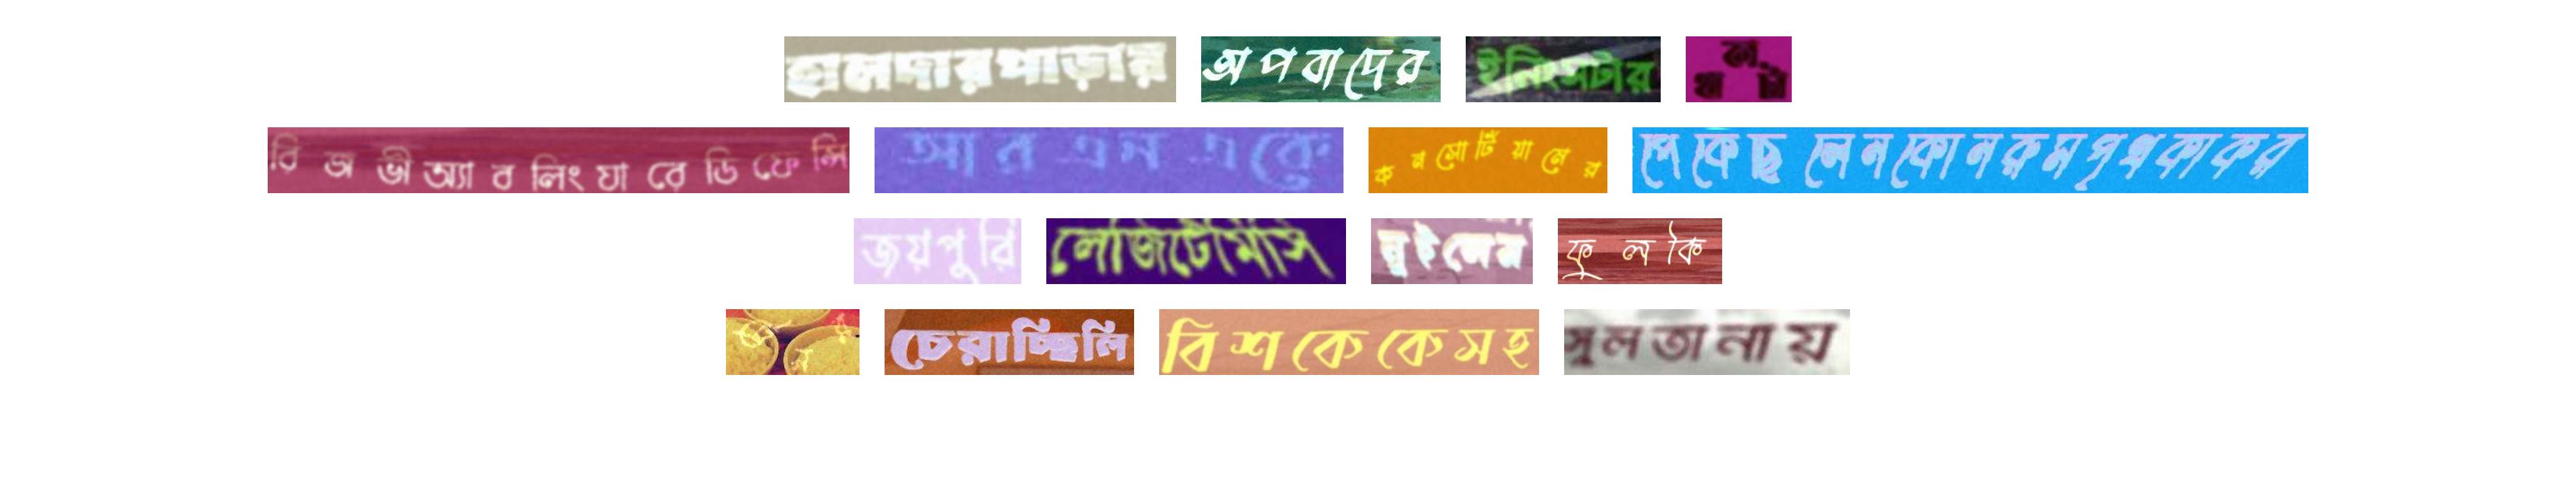
হালদারপাড়ায় অপবাদের ইনিংসটার থাকাটা
রিজভীঅ্যাবলিংযারেডিফেন্সি আরএনএকে কনসোর্টিয়ামের পেকেছিলেনকোনরুমপৃথকীকর
জয়পুরি লেজিটেমিসি নুইলেম ফুলকি
ট্রেনর চেরাচ্ছিলি বিশকেকেসহ সুলতানায়